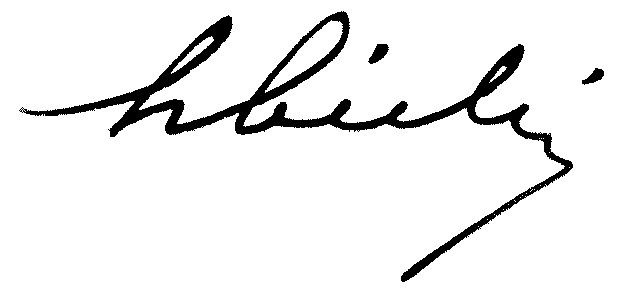
Signature of: henri bichi